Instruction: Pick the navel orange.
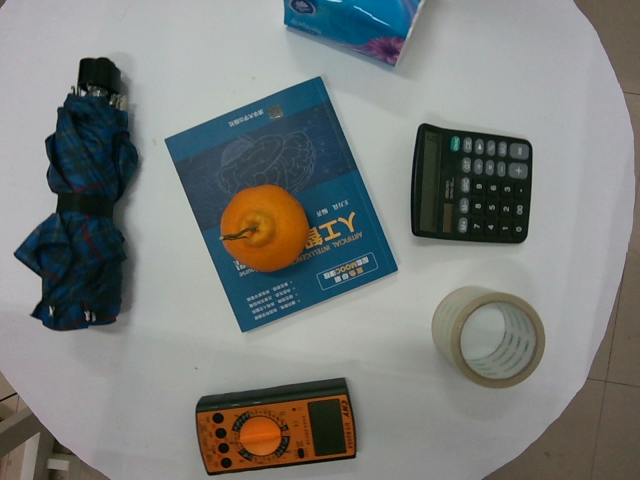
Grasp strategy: vertical